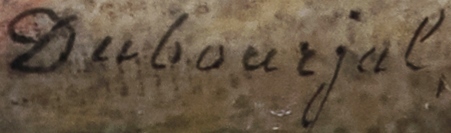
Signature of: savinien edme dubourjal